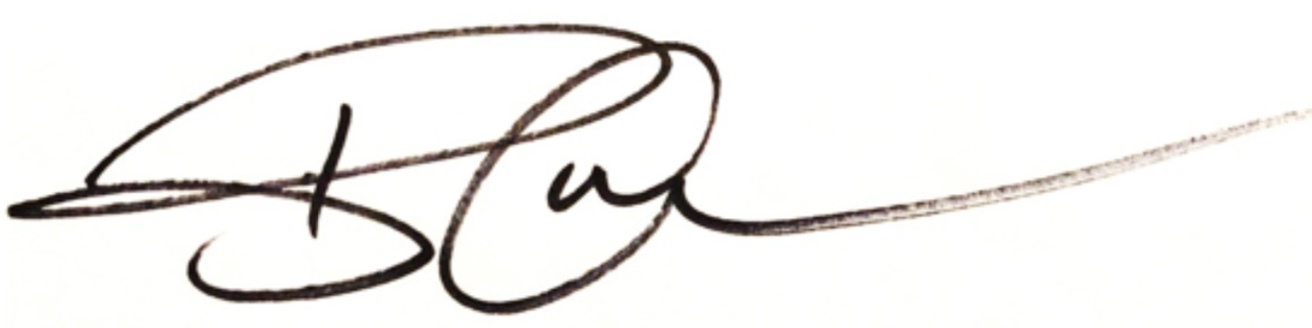
Signature of: burgess owens